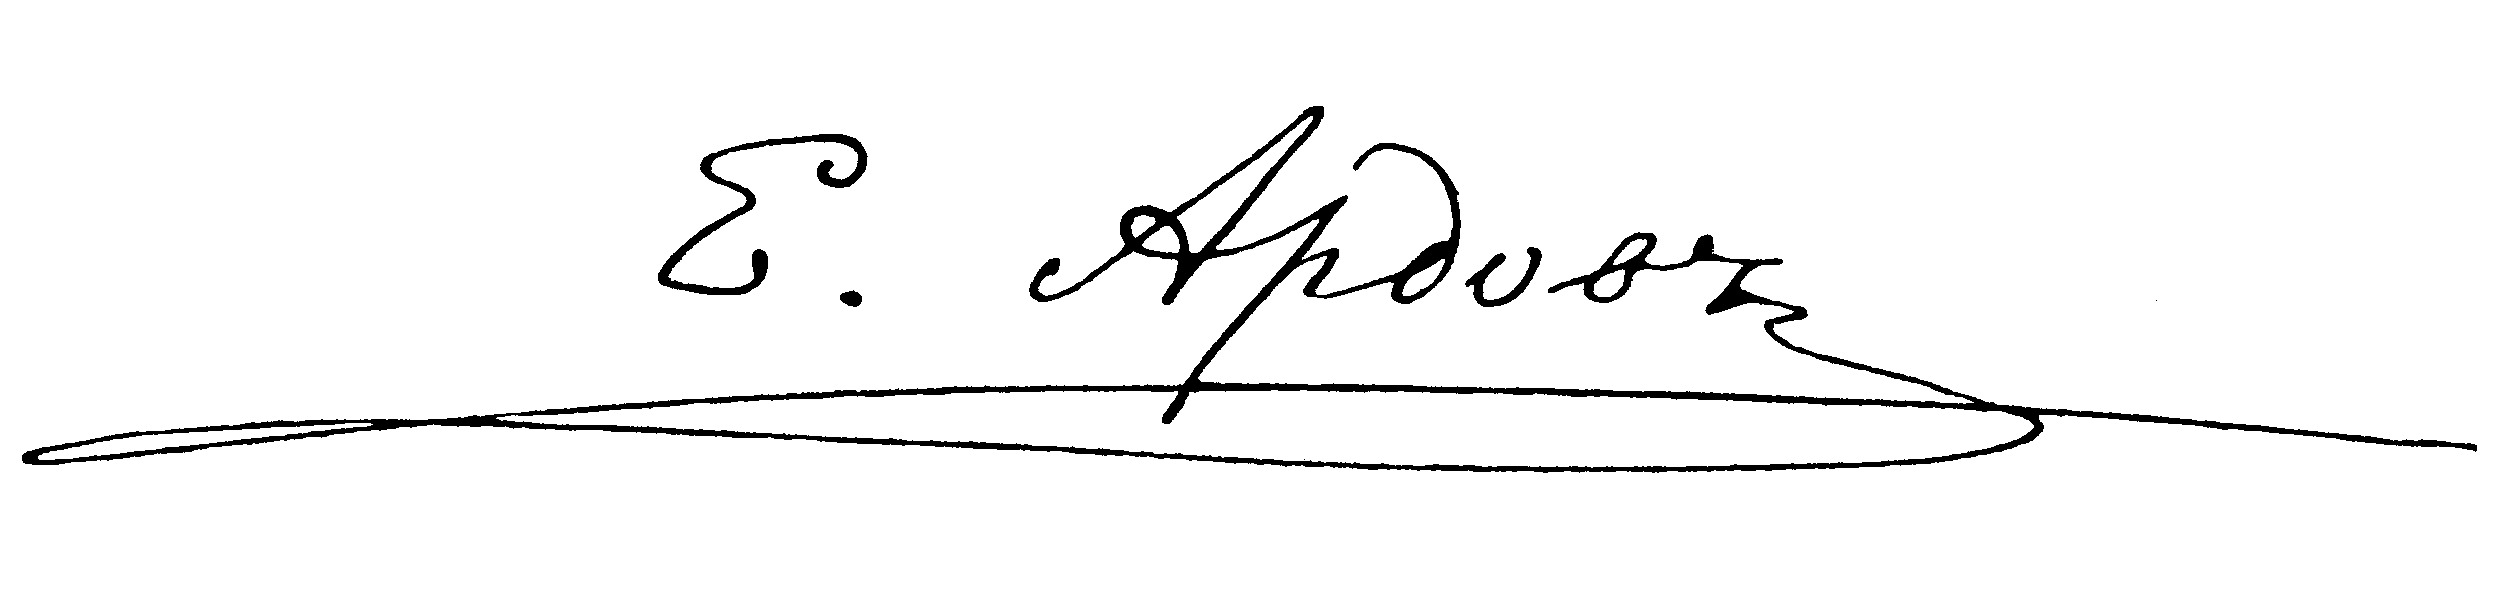
Signature of: elena apreleva